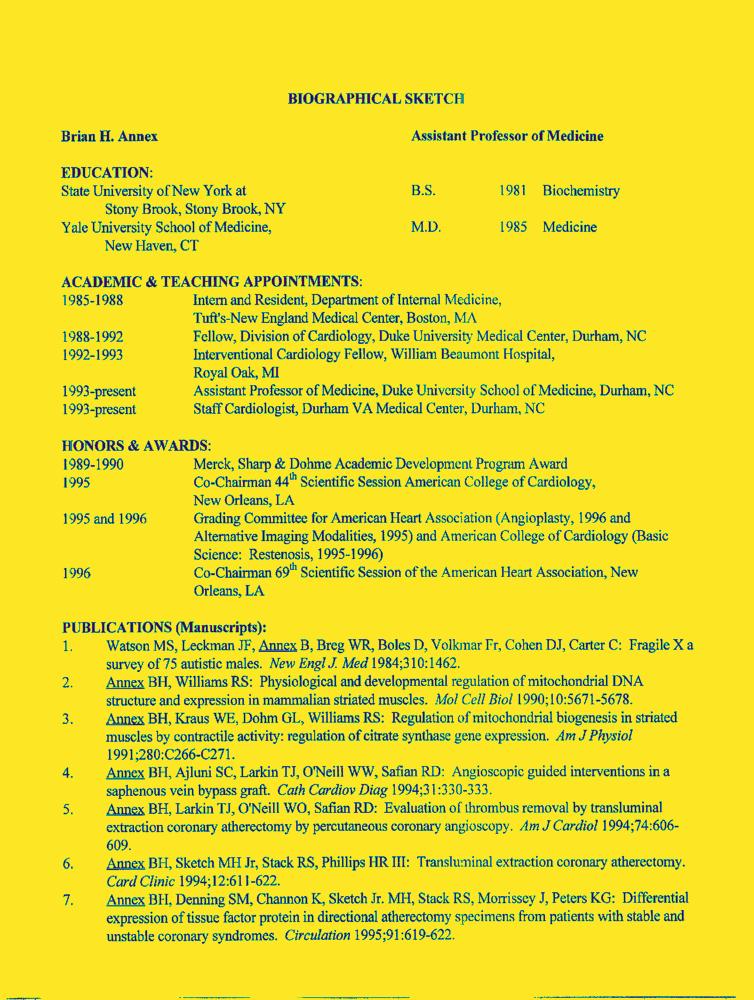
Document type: Resume-Doc